Question: Which state is mentioned in the document?
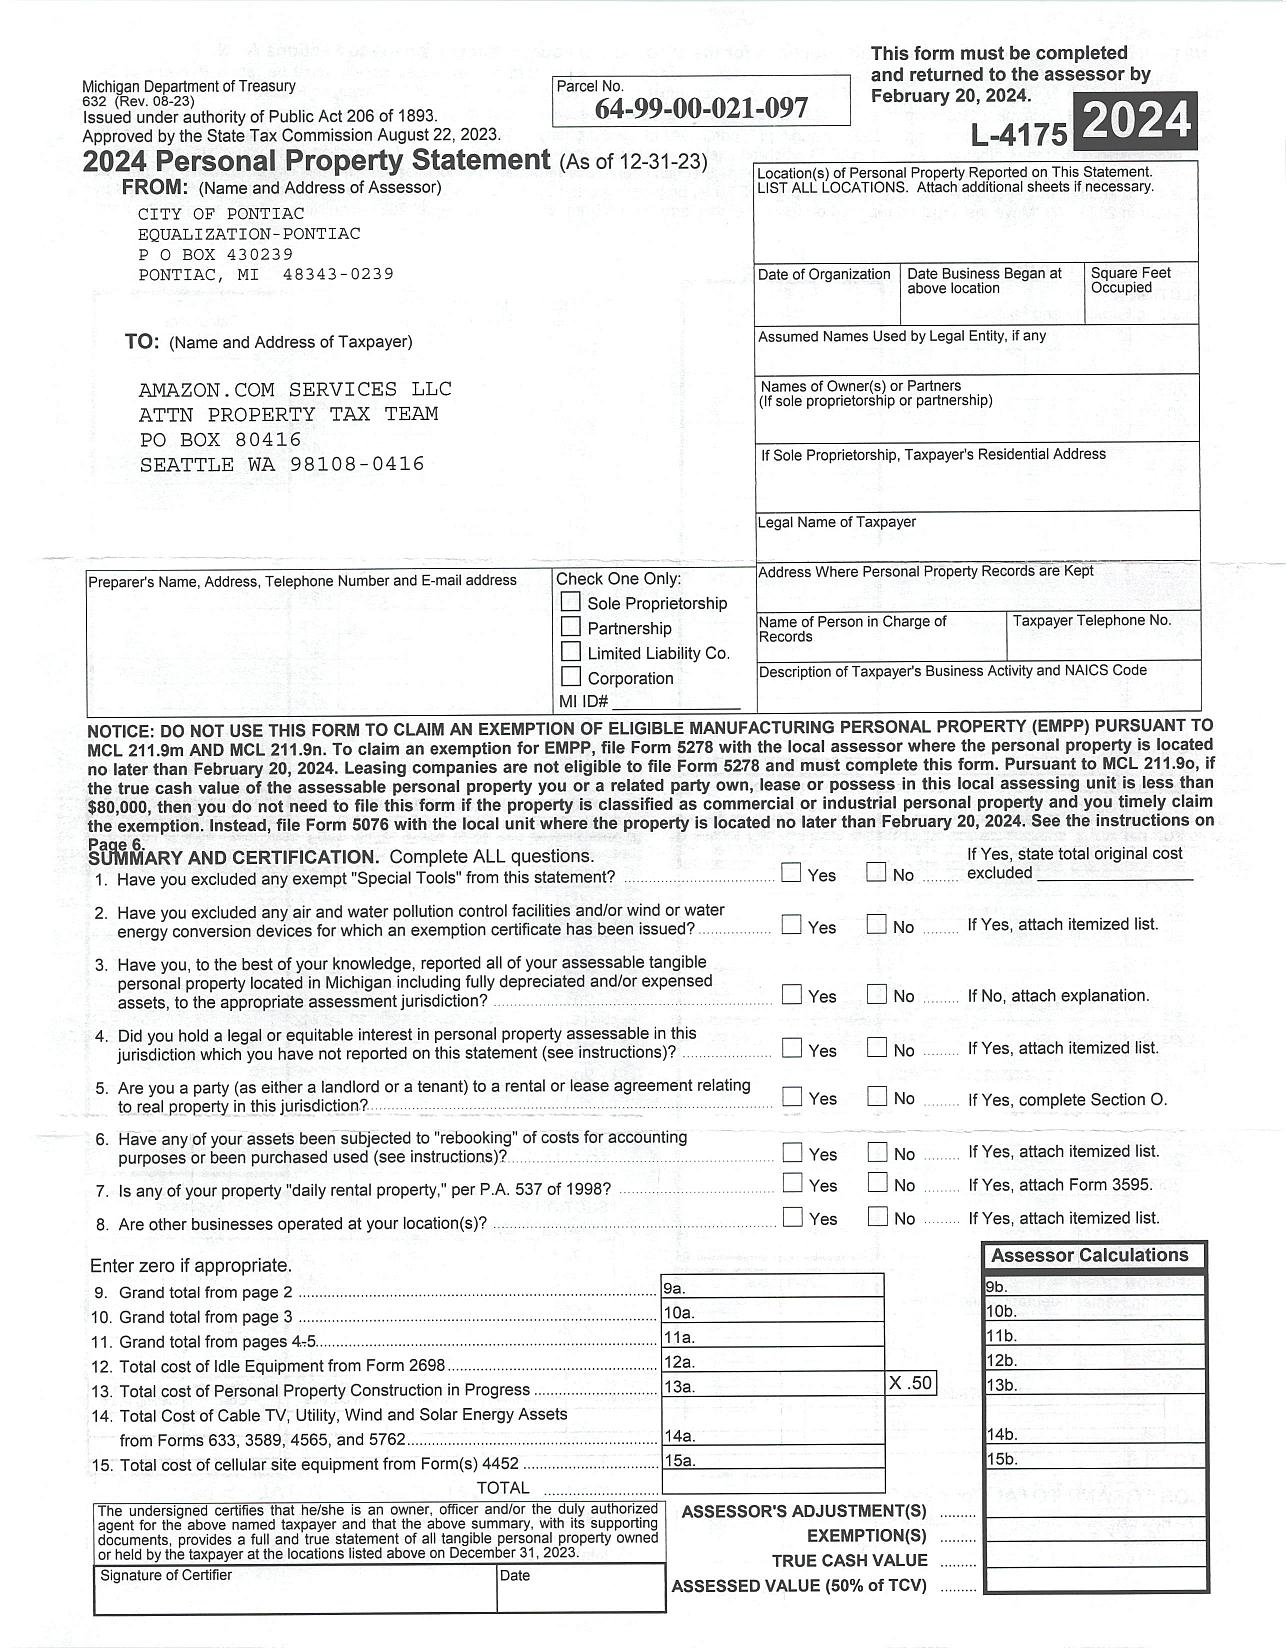
Answer: "MI"